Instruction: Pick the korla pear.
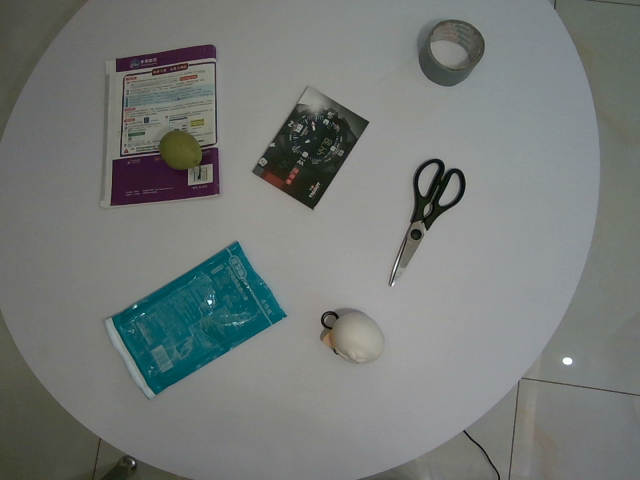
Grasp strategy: vertical